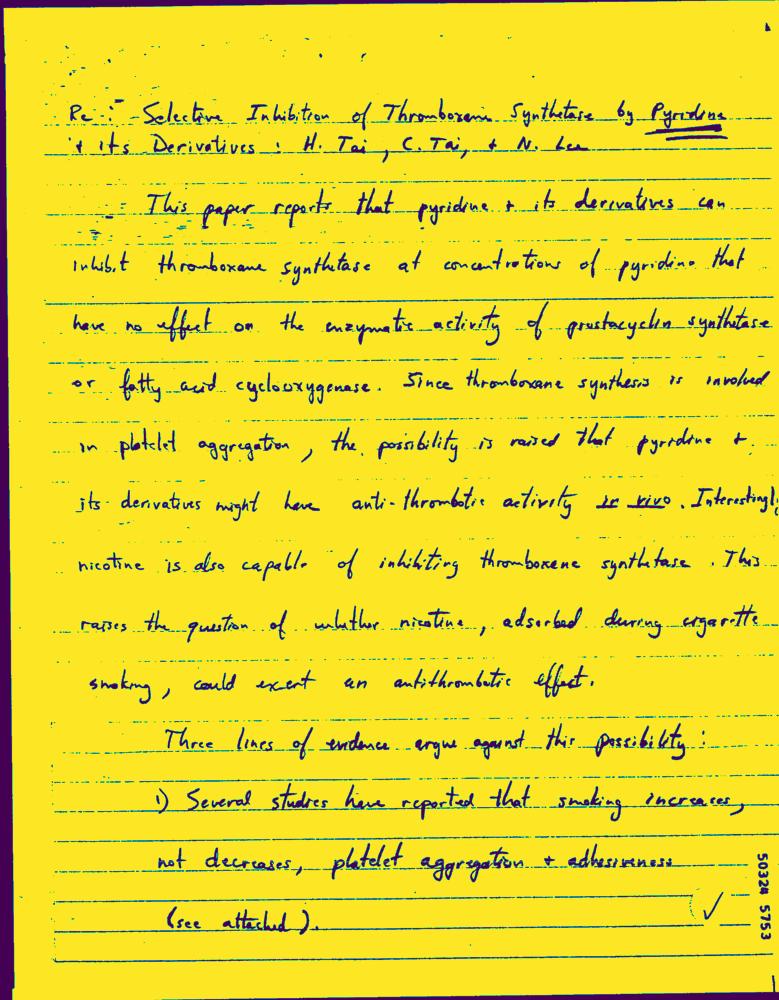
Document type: Hand-Written